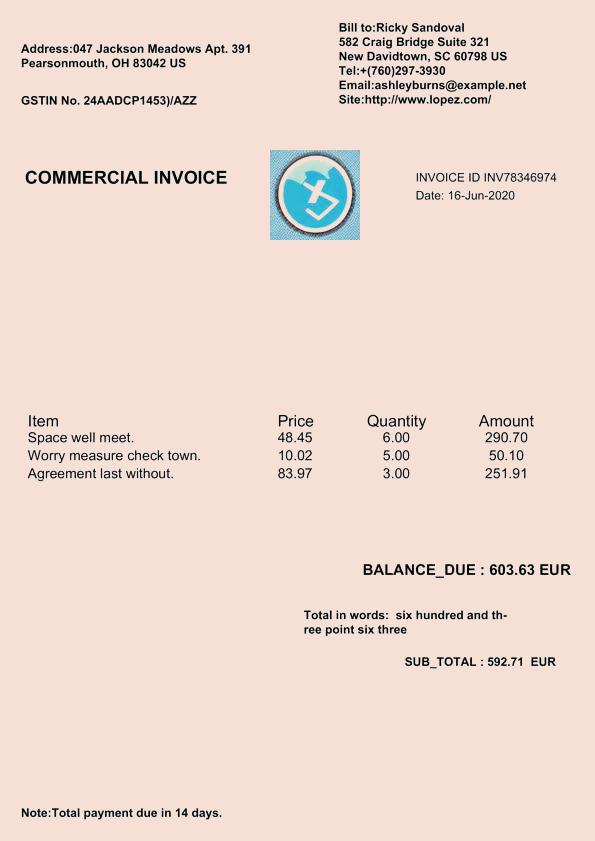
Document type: Invoice